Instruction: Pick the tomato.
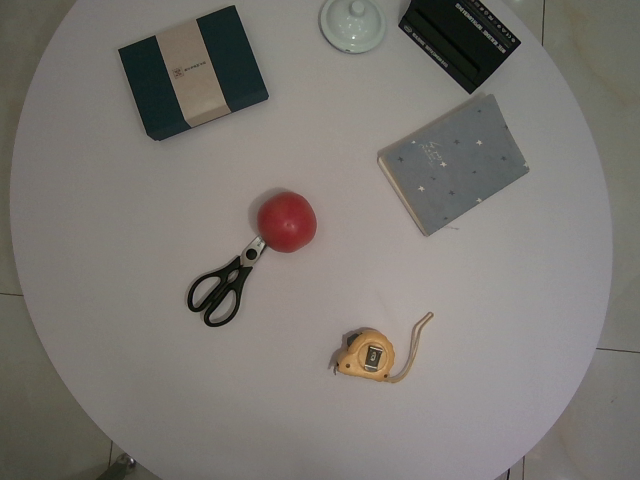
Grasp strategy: vertical